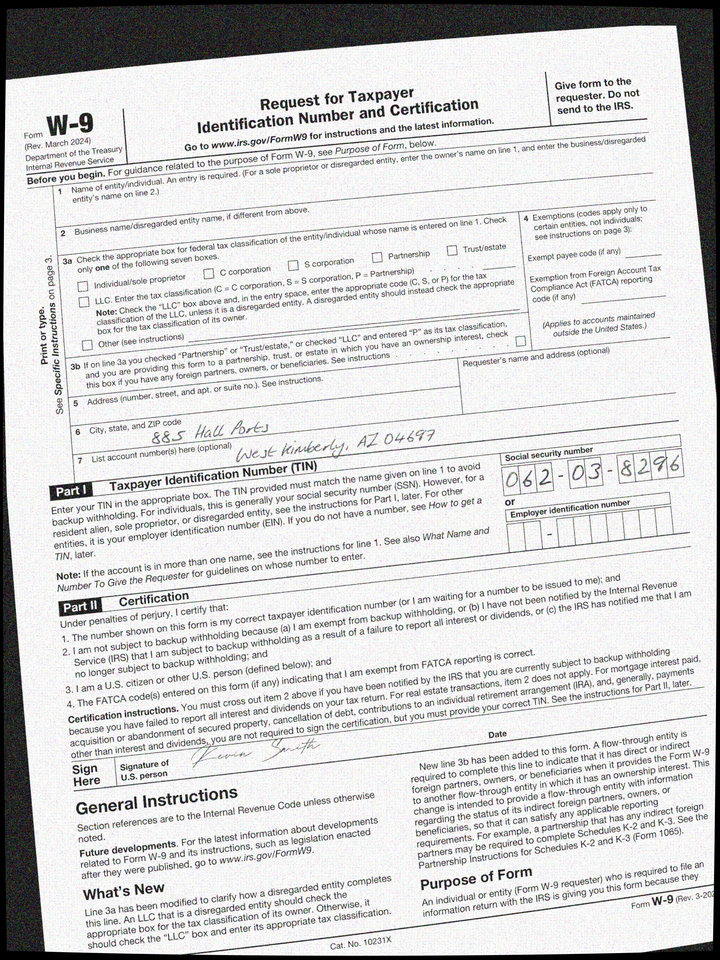
adr1: 885 Hall Ports
adr2: West Kimberly, AZ 04697
cbx: no
ssn: 062038296